Question: How does the patient history play a role?
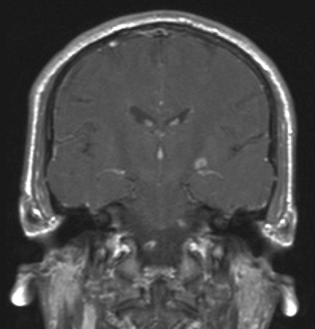
Answer: The patient's history of 42 y.o. combat fighter pilot c/o "blind spot" - sudden onset  six days ago and lasted about four hours.  Previous Hx of a similar episode several years ago. is key in understanding the case.